Question: What is the address or location of the property listed in the document?
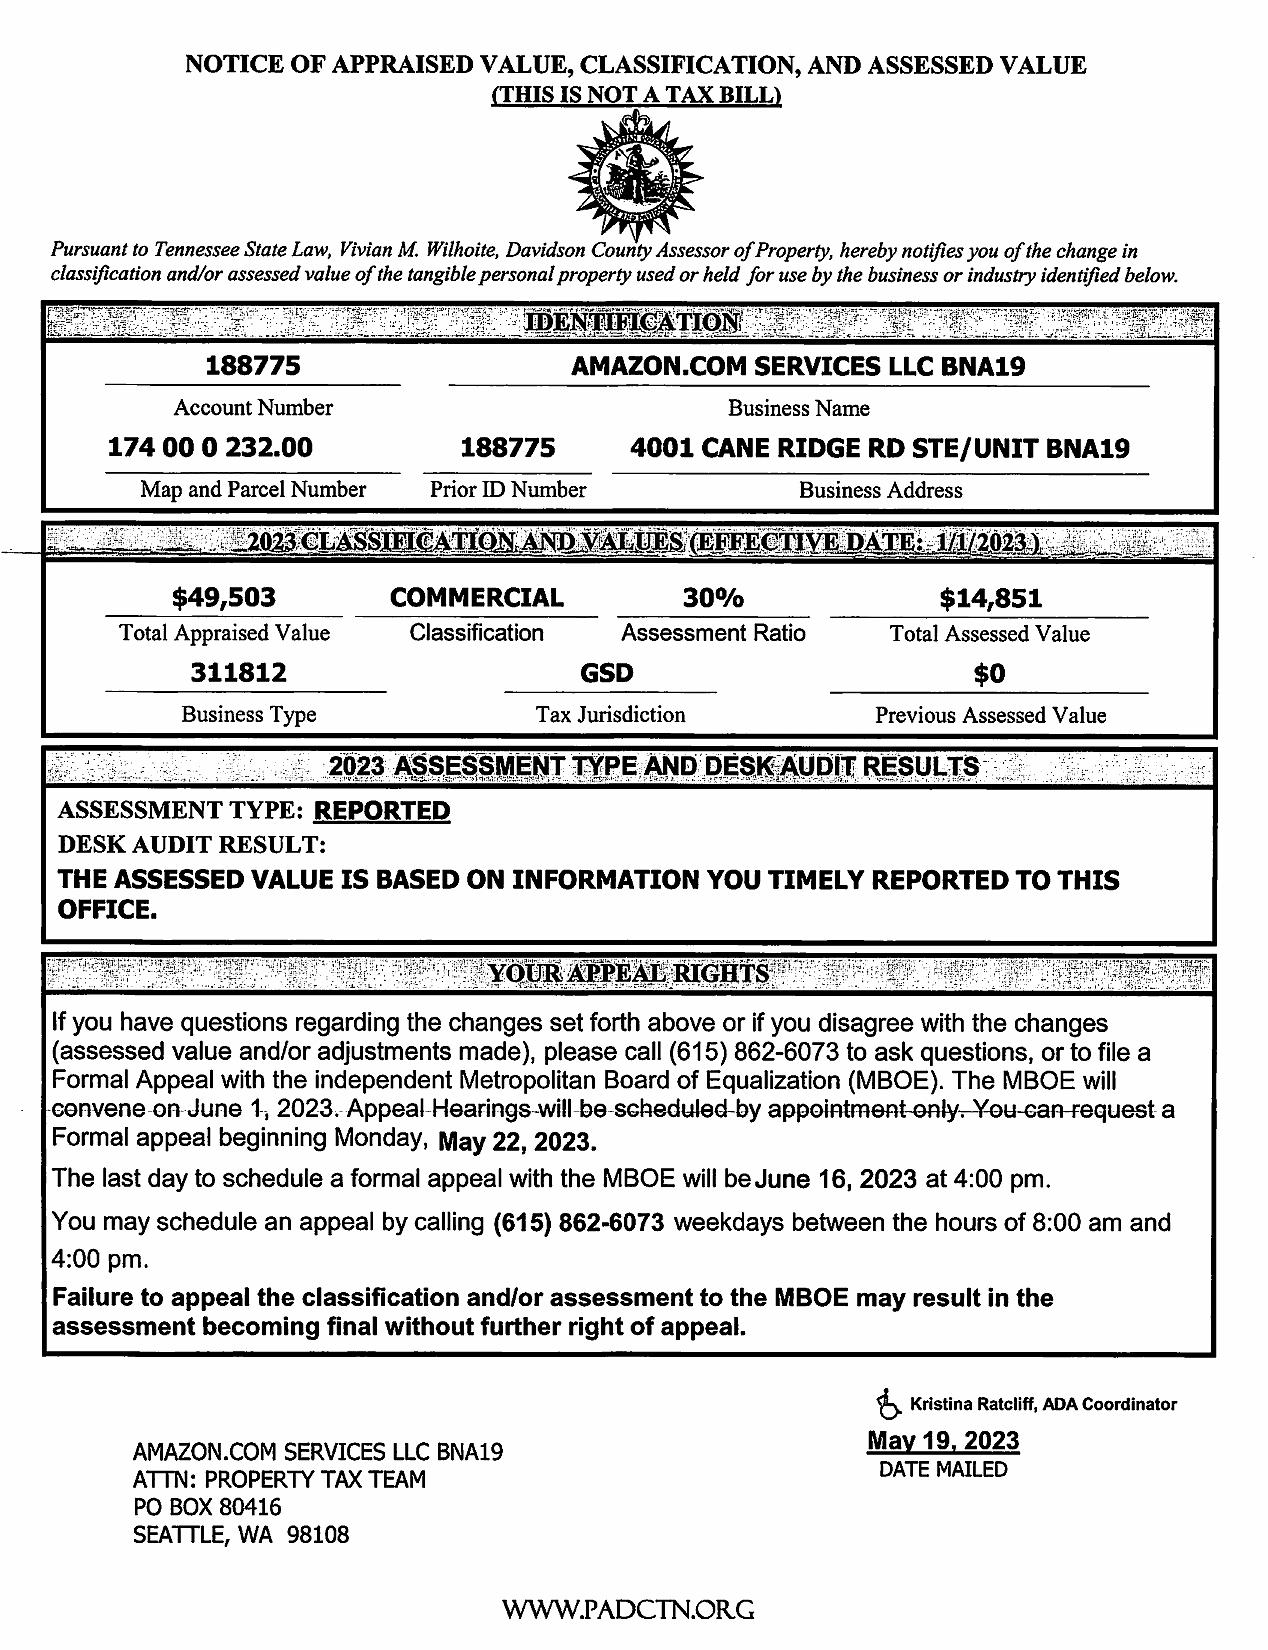
Answer: "4001 CANE RIDGE RD STE/UNIT BNA19"